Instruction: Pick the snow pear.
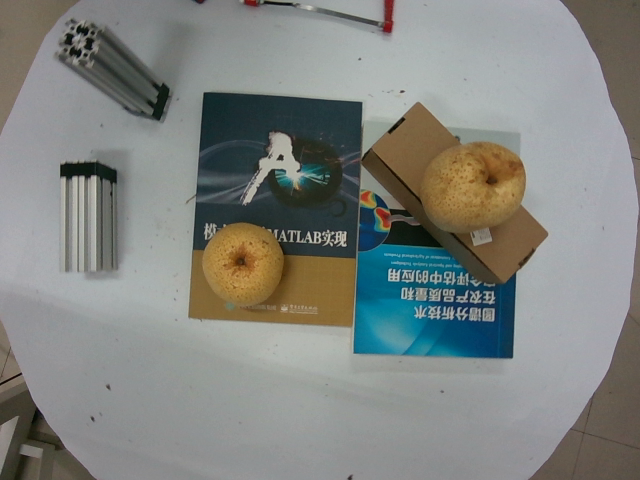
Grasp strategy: vertical